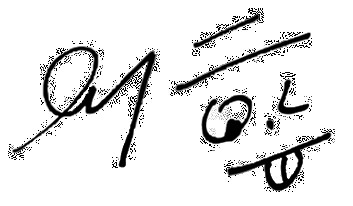
Signature of: park ji hoon